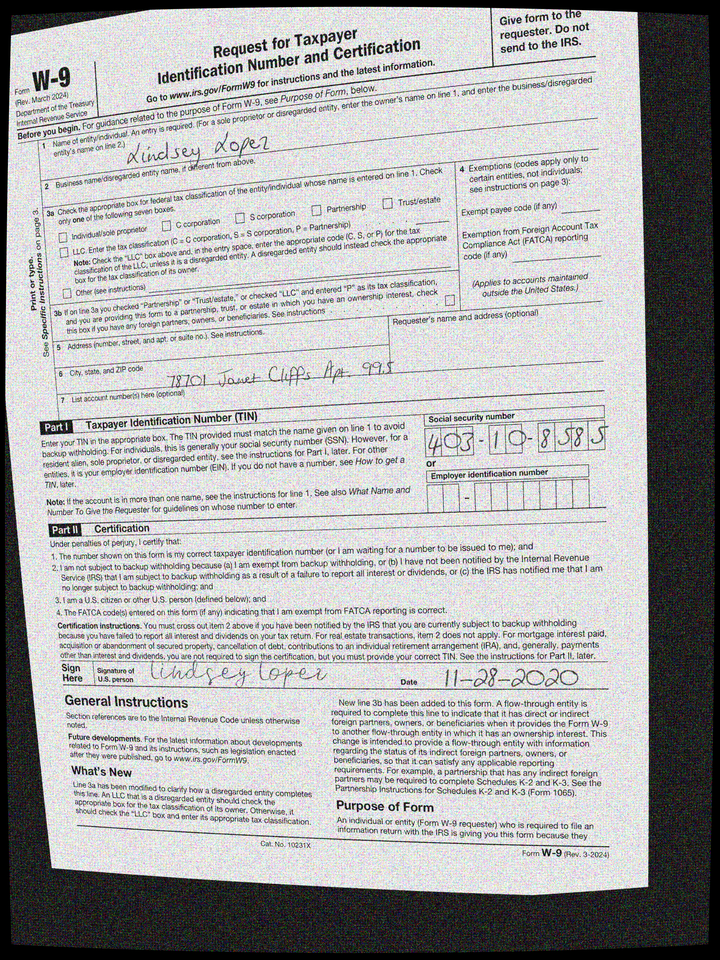
adr1: 78701 Janet Cliffs Apt. 995
cbx: no
ssn: 403108585
enm: Lindsey Lopez
sdt: 11-28-2020